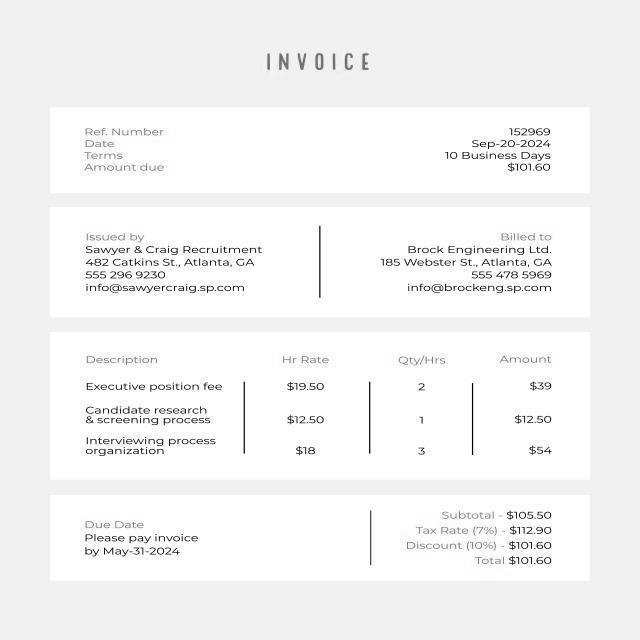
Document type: Invoice